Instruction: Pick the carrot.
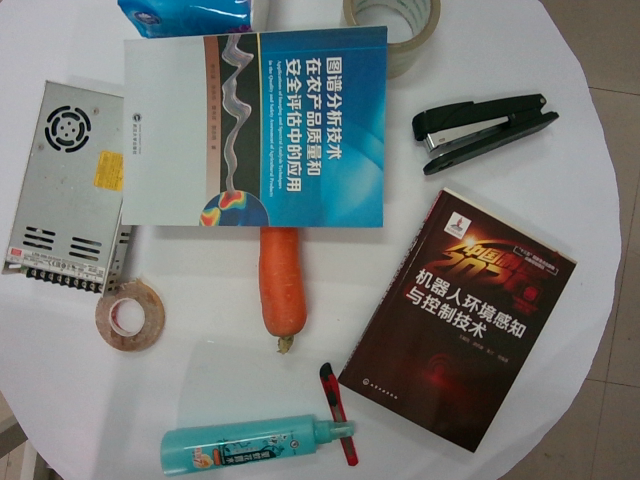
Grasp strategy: vertical